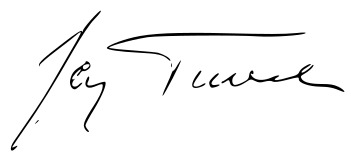
Signature of: jerzy turek